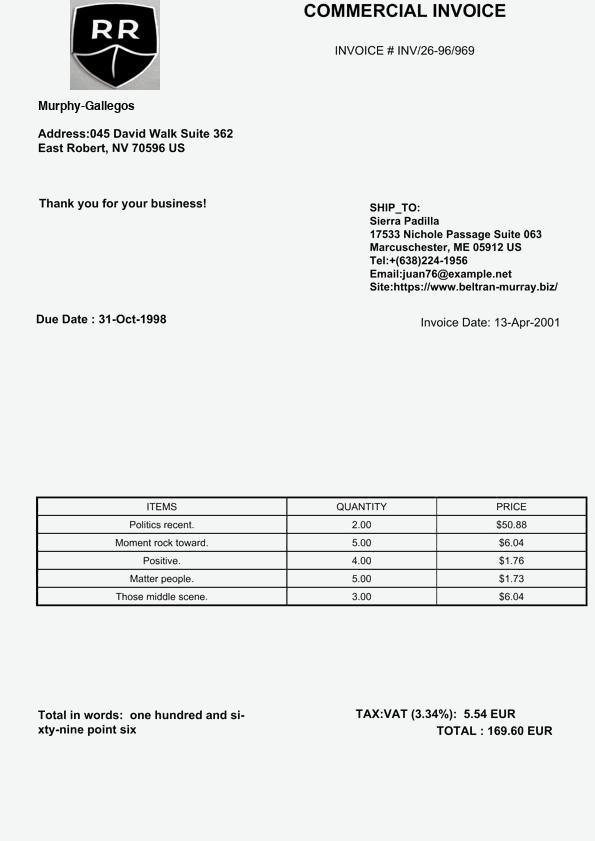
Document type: Invoice